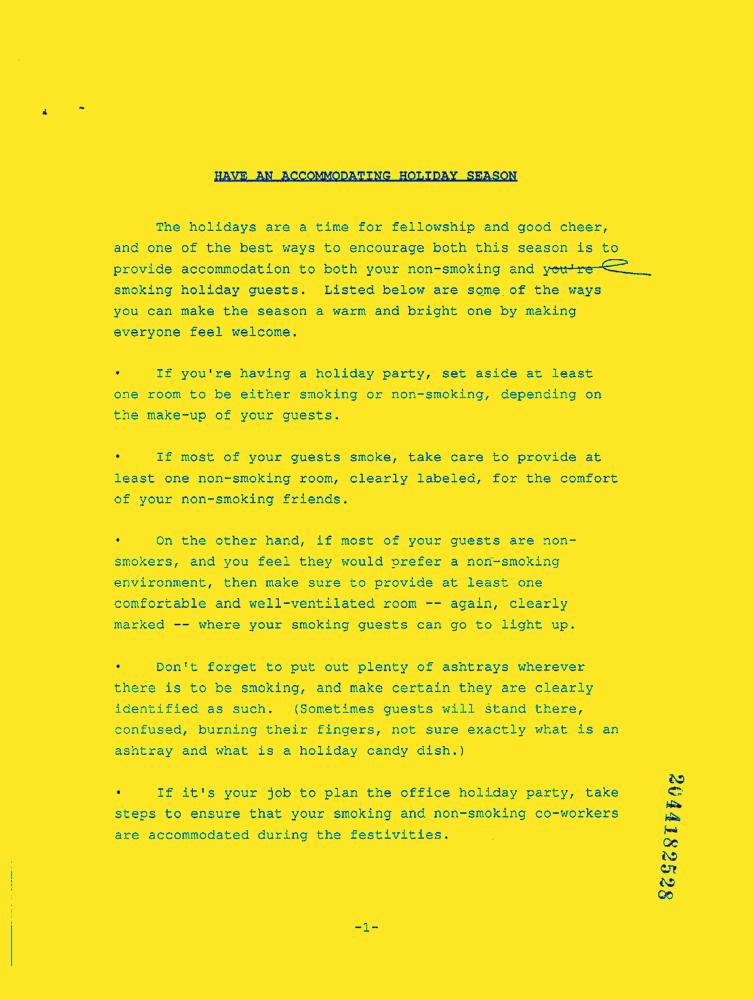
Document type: News-Article